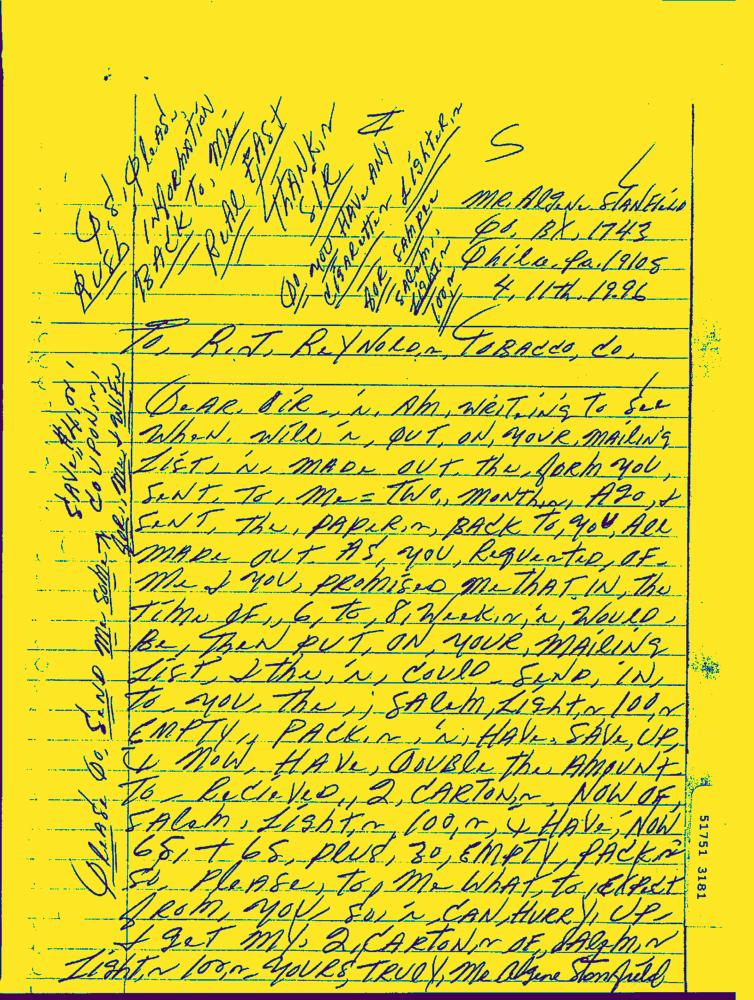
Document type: Hand-Written